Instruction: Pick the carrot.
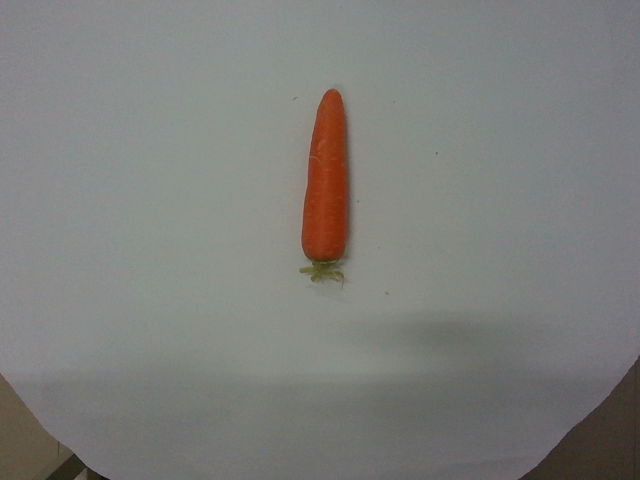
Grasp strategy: vertical